Question: What is the main concern?
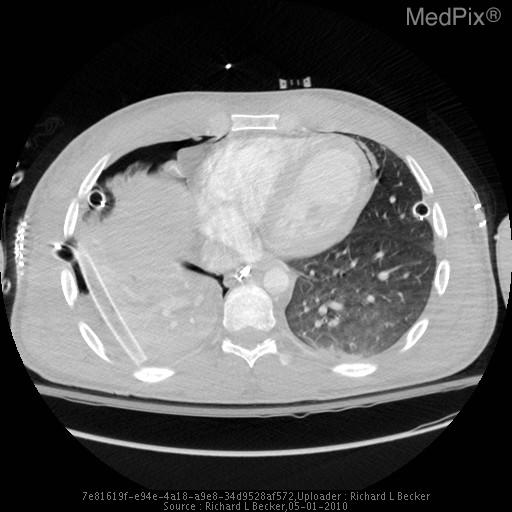
Answer: The findings suggest Thin rim of lucency surrounding the cardiac shadow. Previous Chest CT showed a small amount of pericardial air at the apex.. Review of prior CT scan reveals trace pneumopericardium at the apex.. The patient might have a history of 22 y.o. man with a history of polytrauma, gun shot wound to chest, 2 weeks ago, status post multiple right thoracostomy tube placements..